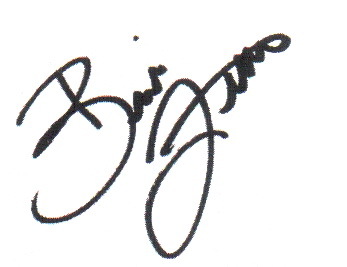
Signature of: brian littrell